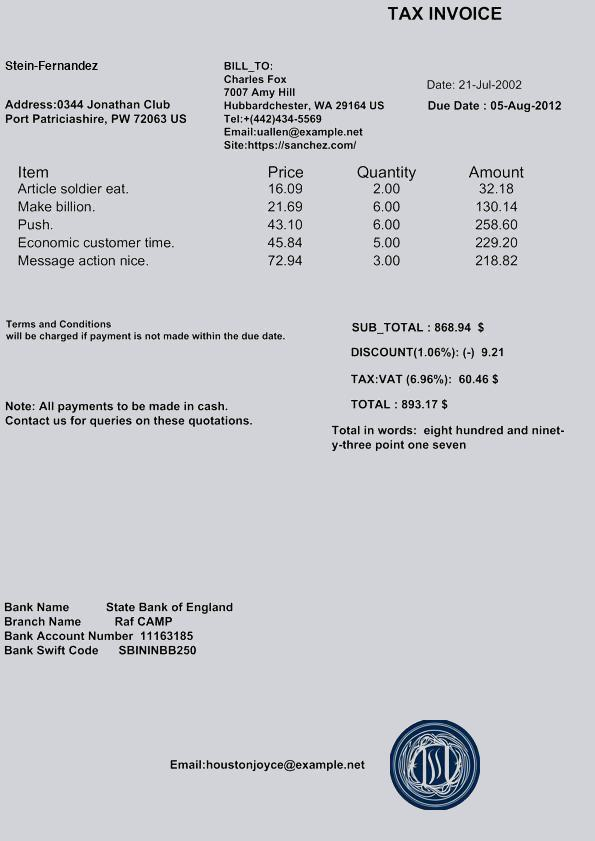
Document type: Invoice